Question: Which state is mentioned in the document?
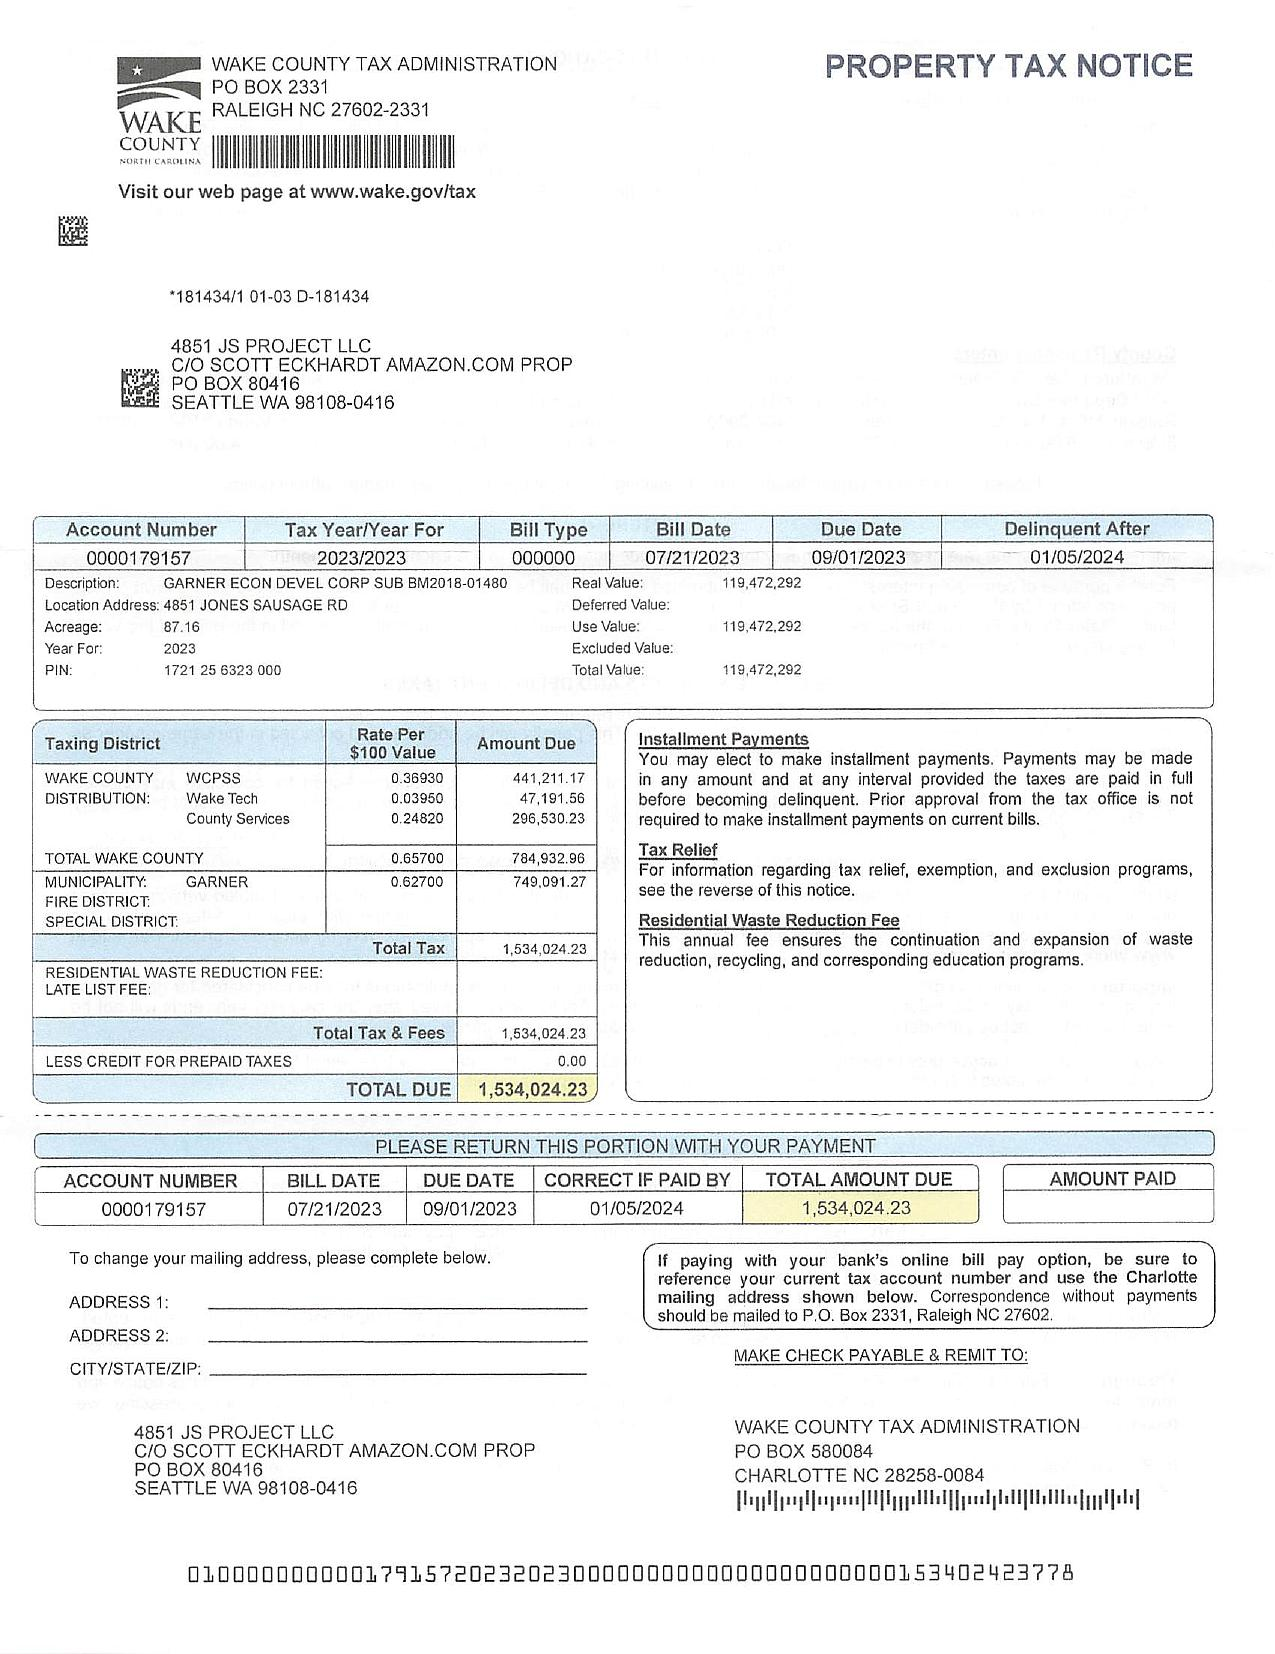
Answer: "North Carolina"